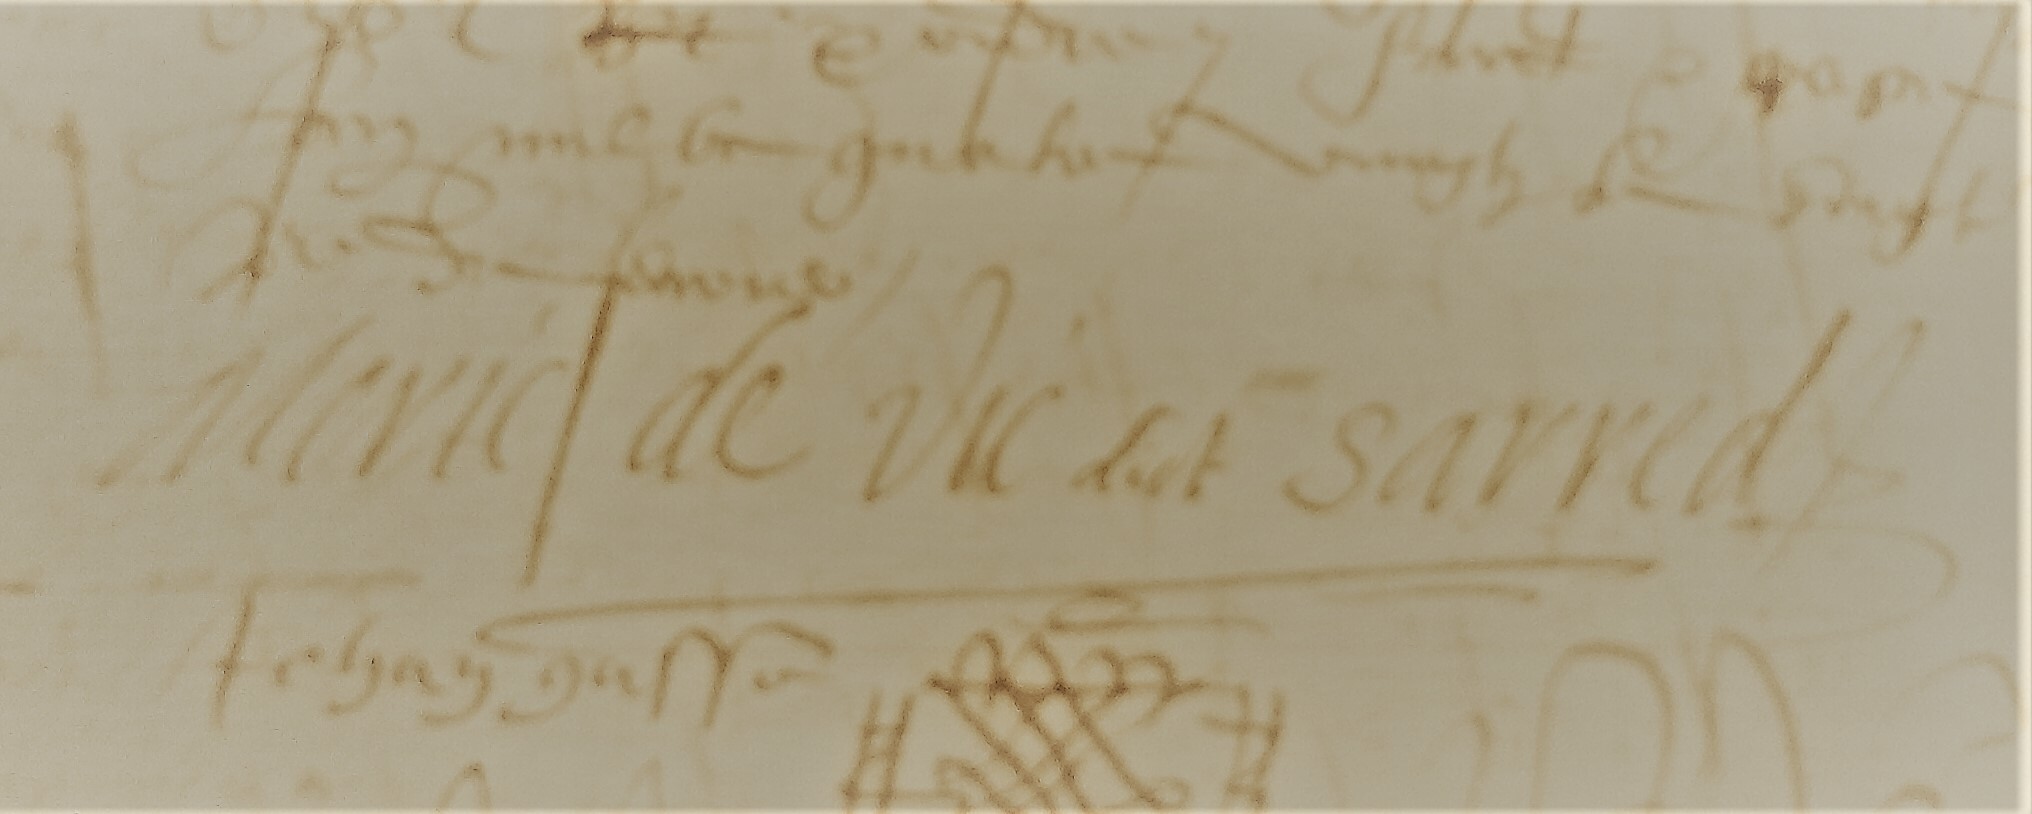
Signature of: méry de vic